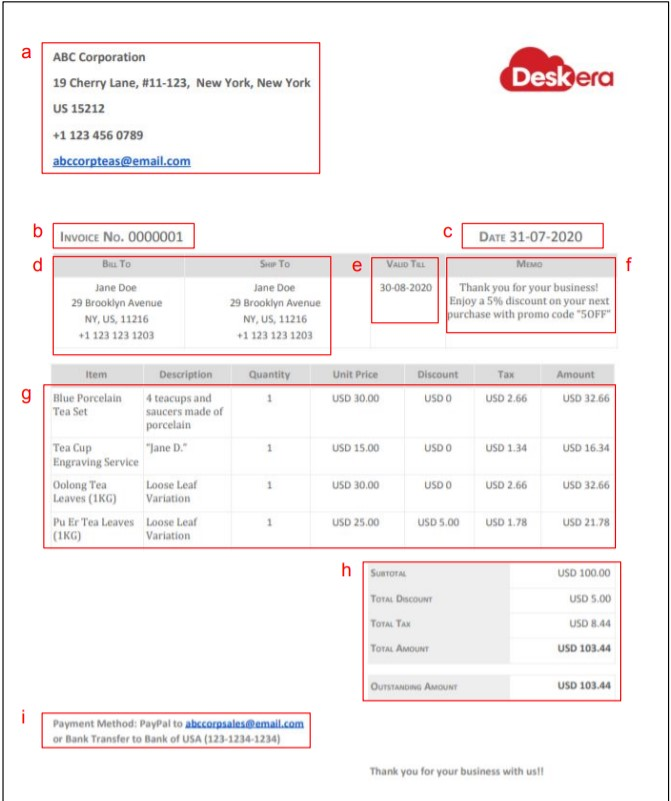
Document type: Invoice